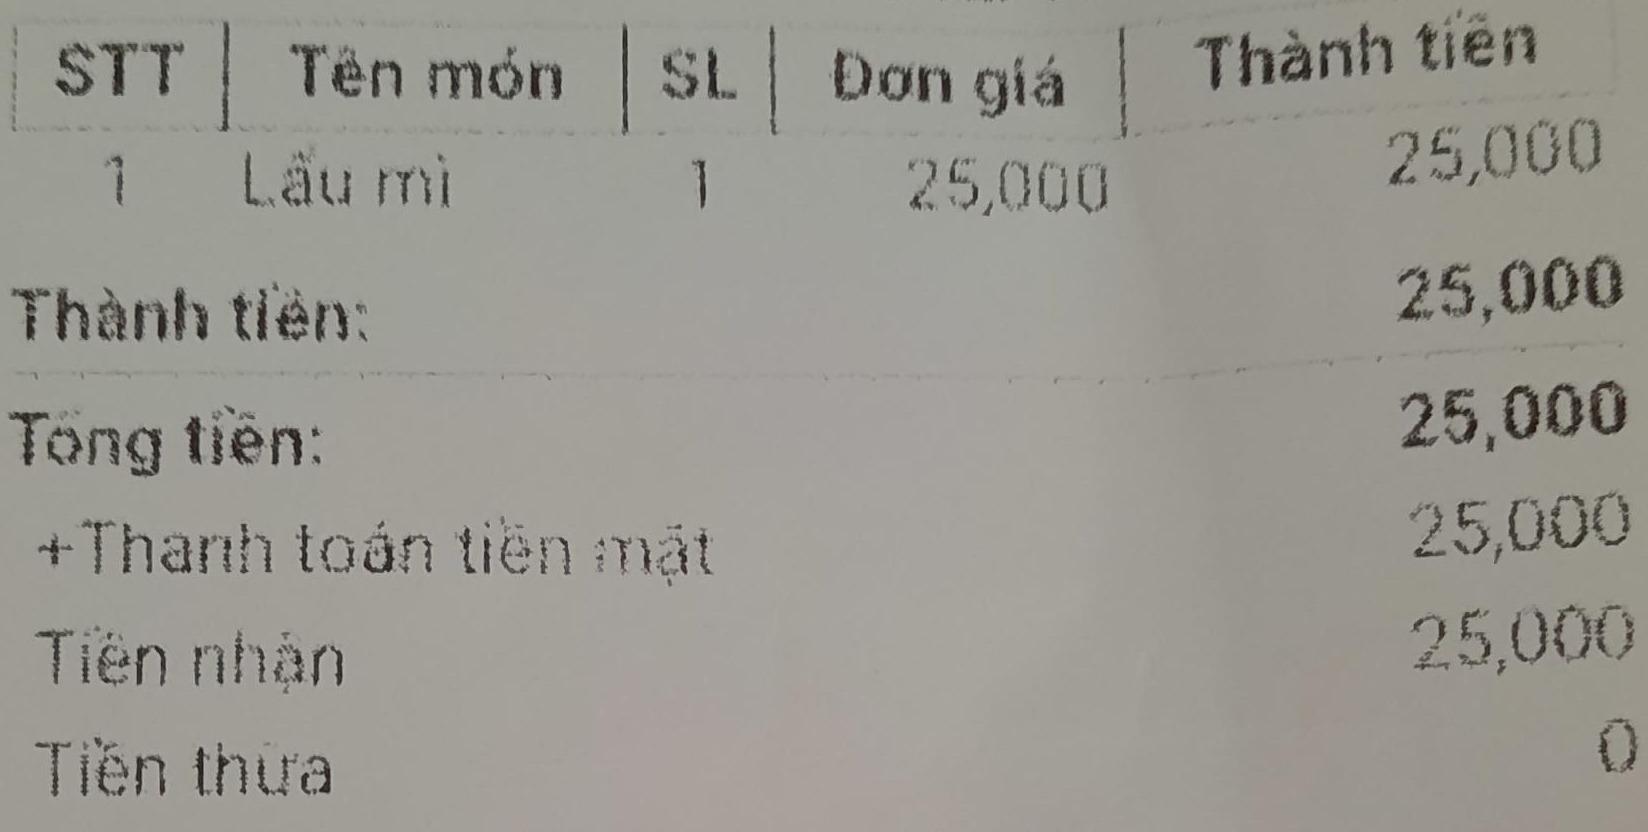
<table>
<tr>
<th>STT</th>
<th>Tên món</th>
<th>SL</th>
<th>Đơn giá</th>
<th>Thành tiền</th>
</tr>
<tr>
<td>1</td>
<td>Lẩu mì</td>
<td>1</td>
<td>25,000</td>
<td>25,000</td>
</tr>
</table>

Thành tiền: 25,000
Tổng tiền: 25,000
+Thanh toán tiền mặt 25,000
Tiền nhận 25,000
Tiền thưa 0